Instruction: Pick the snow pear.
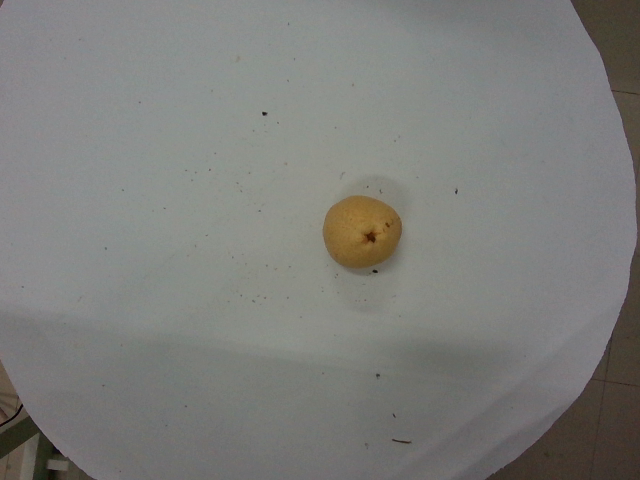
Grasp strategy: vertical